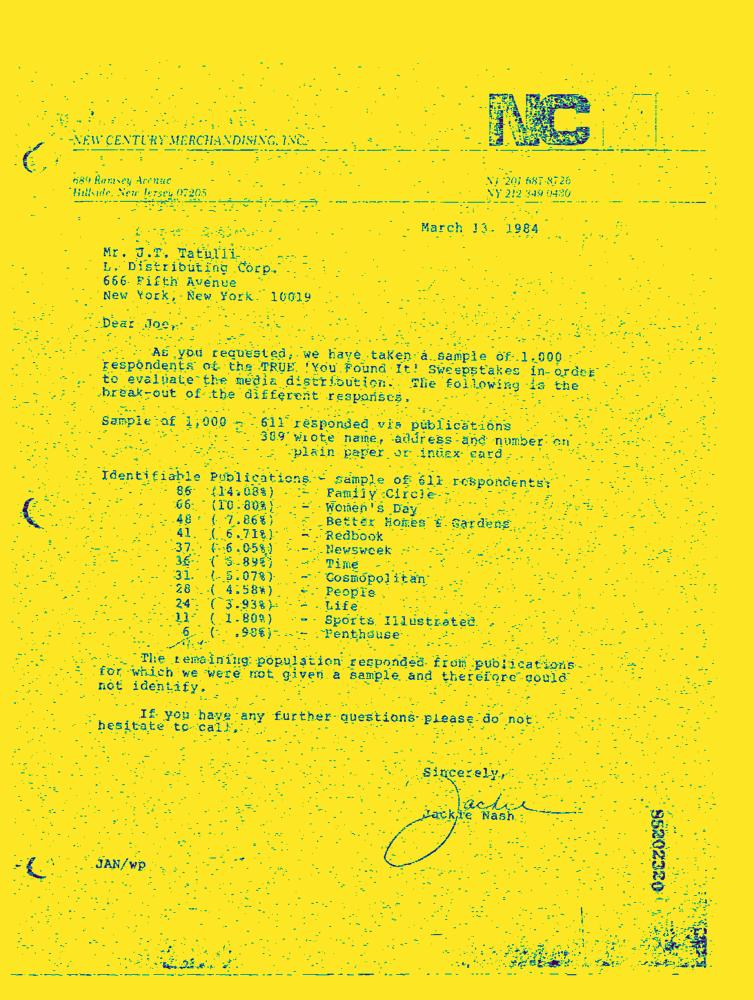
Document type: Letter-Doc